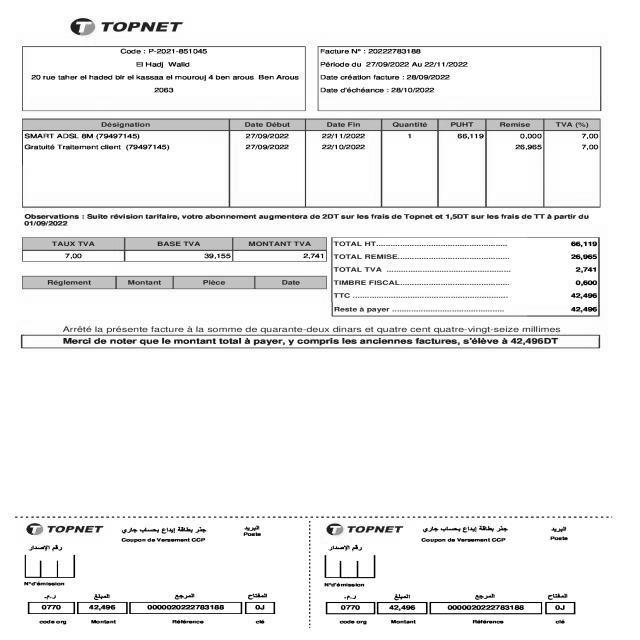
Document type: Invoice